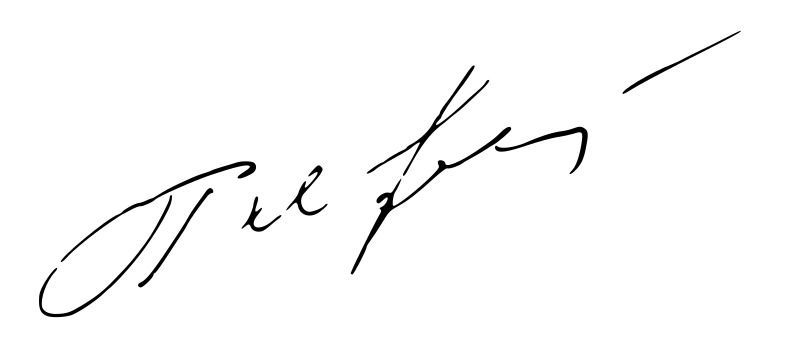
Signature of: anna german